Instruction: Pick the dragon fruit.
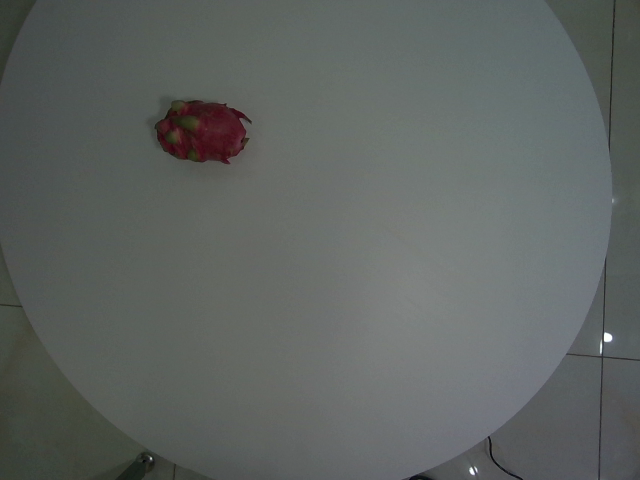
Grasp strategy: vertical